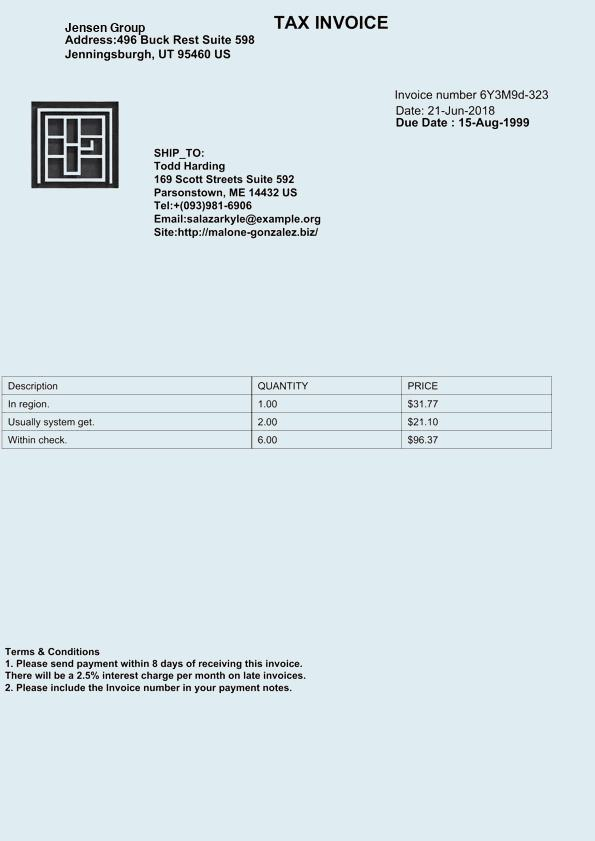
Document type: Invoice